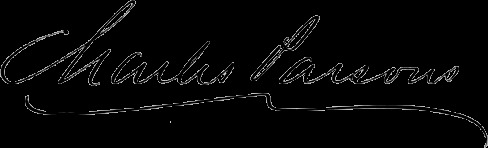
Signature of: charles parsons